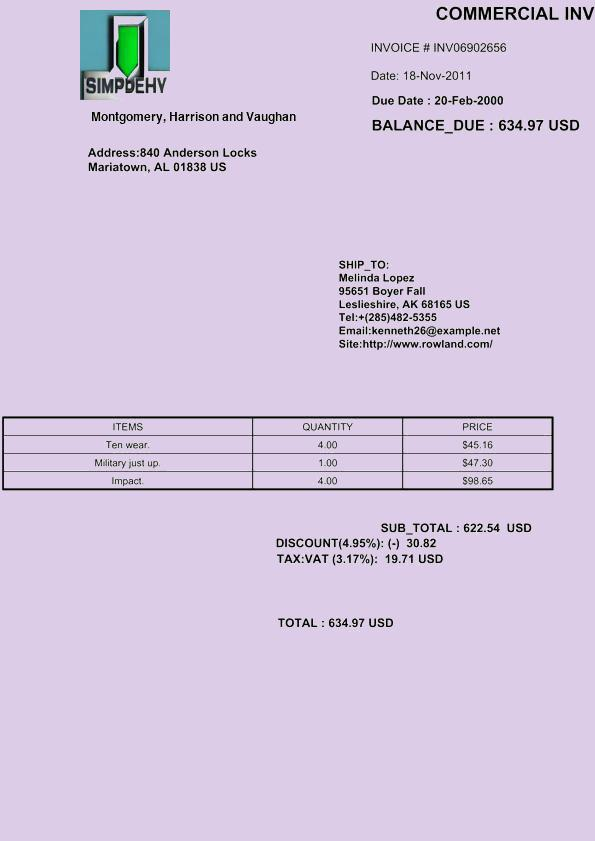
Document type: Invoice